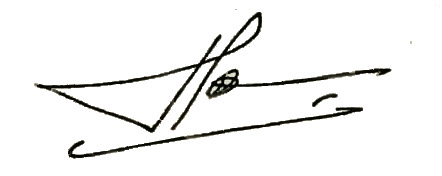
Signature of: hamengkubuwono ix